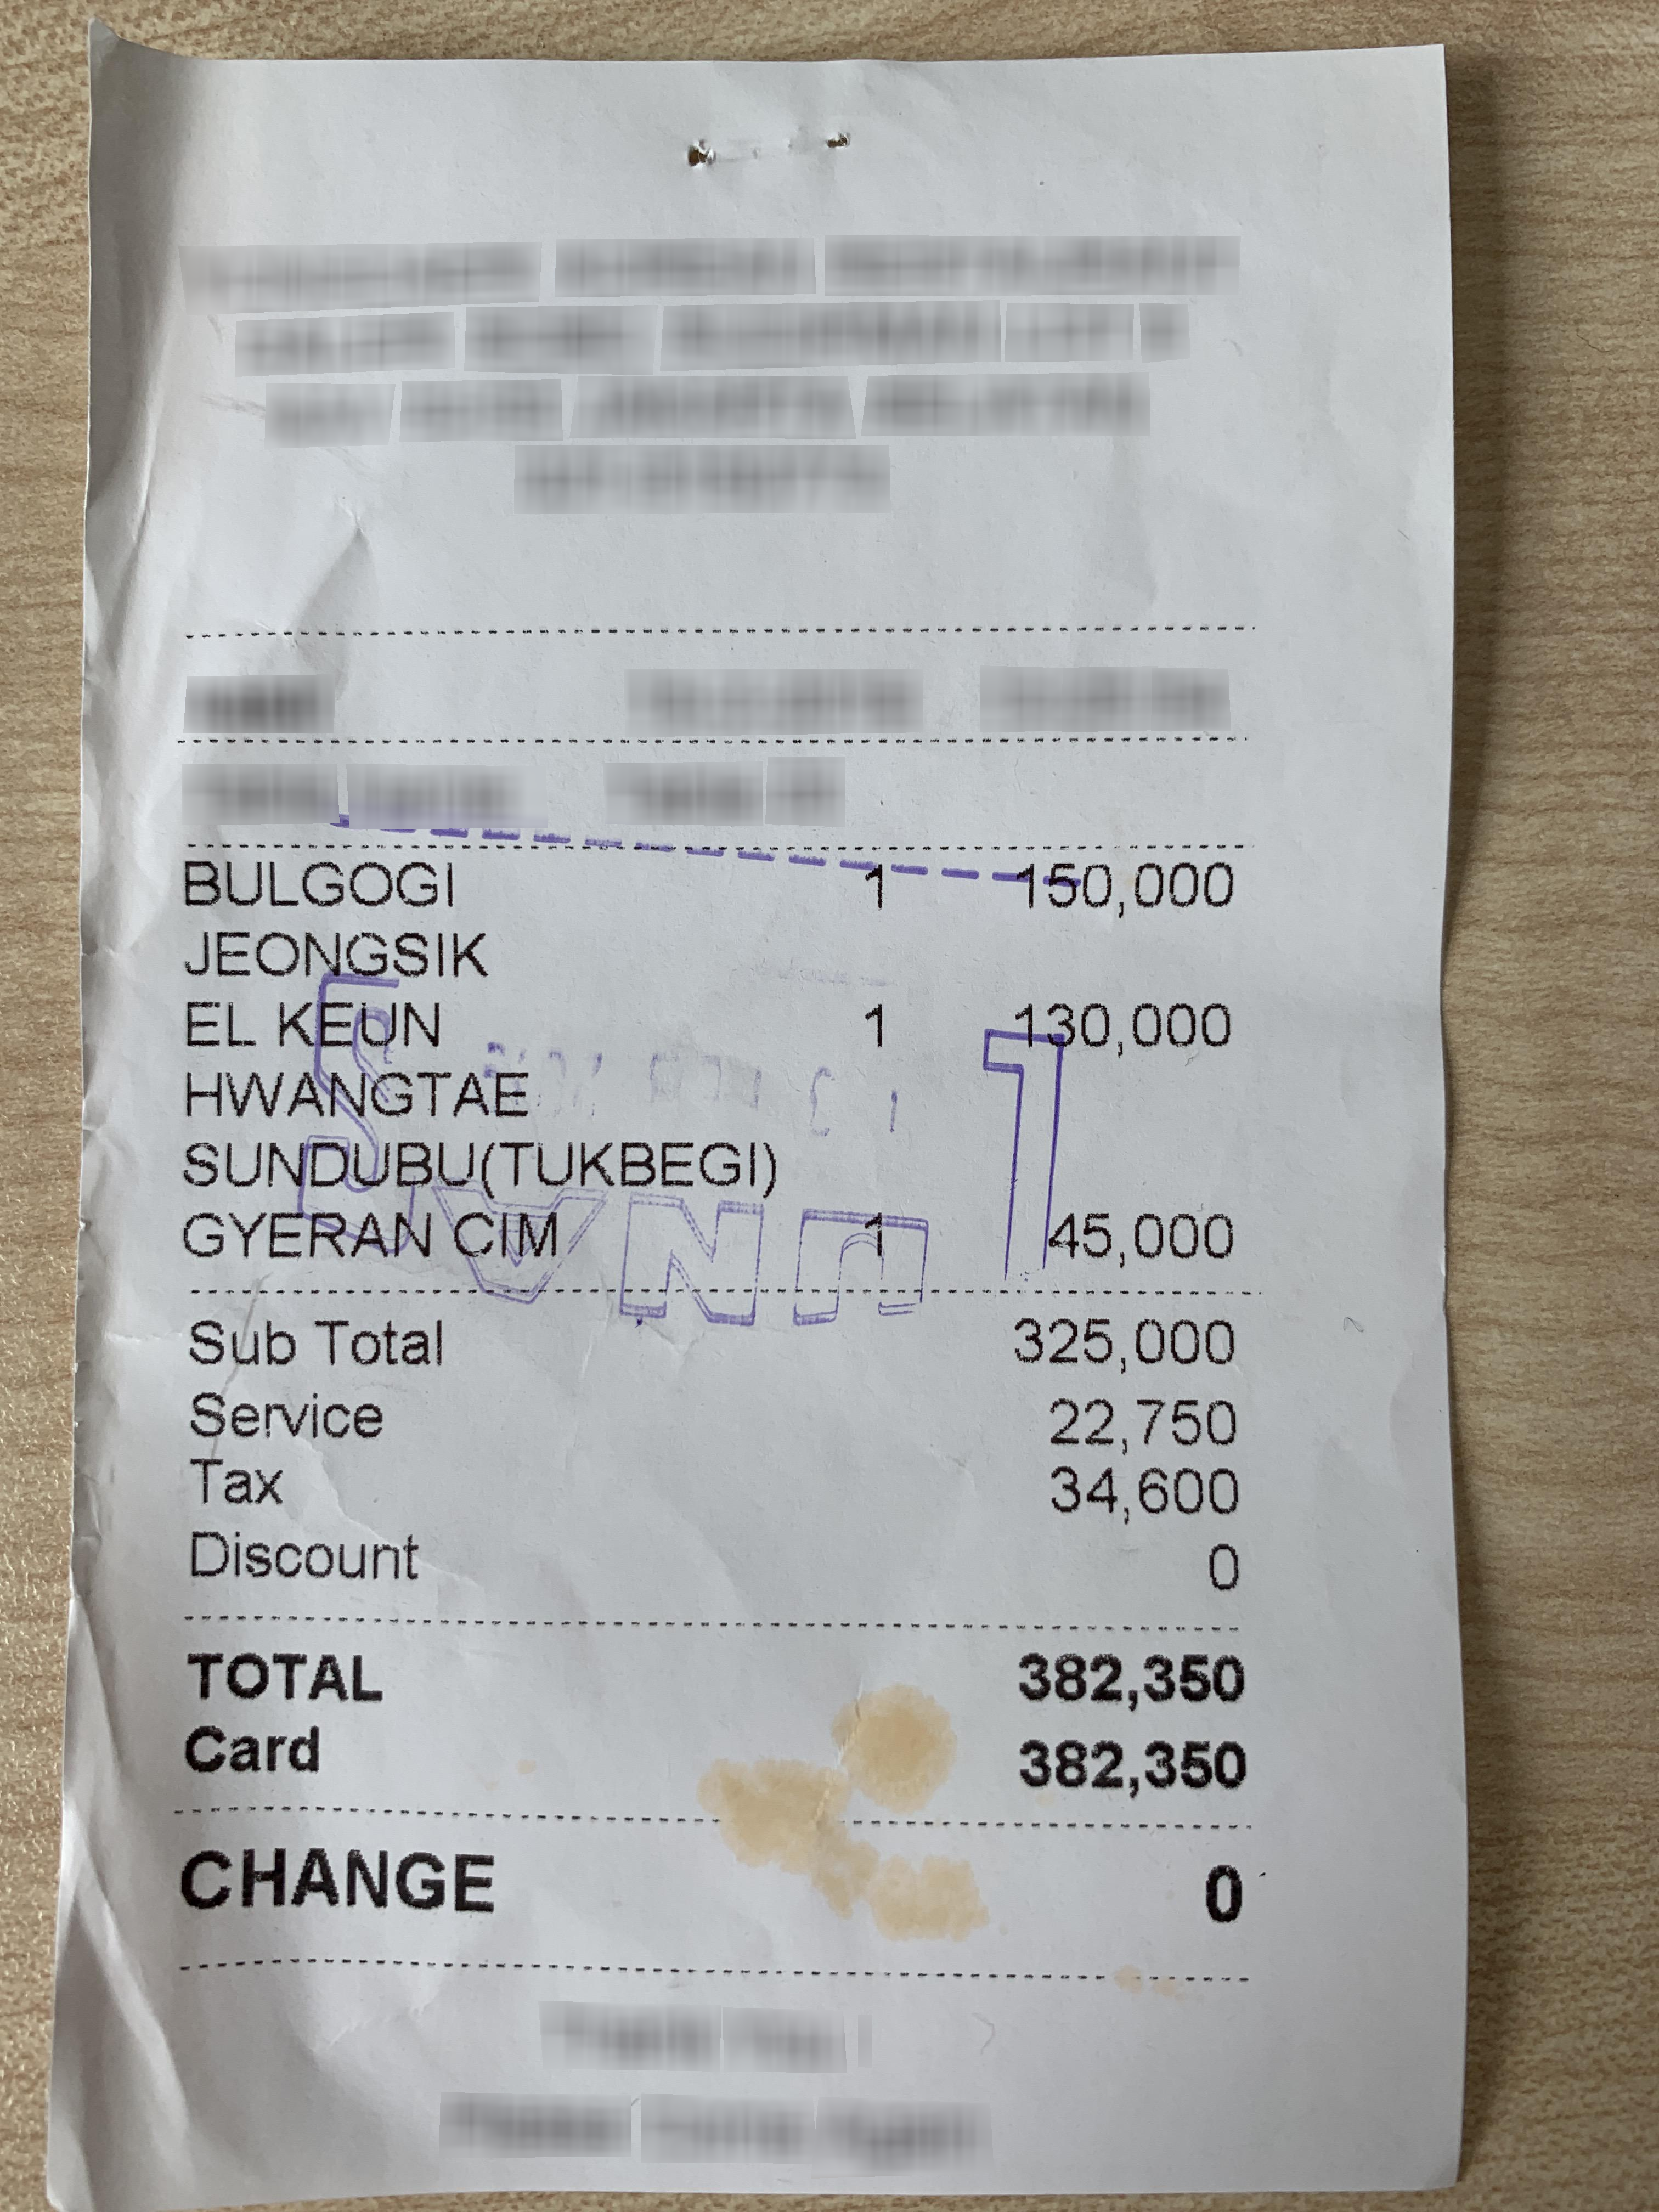
Number of items: 3
Subtotal: 325,000
Service charge: 22,750
Tax: 34,600
Total: 382,350
OCR text regions:
text: BULGOGI
text: JEONGSIK
text: 1
text: 150,000
text: EL
text: KEUN
text: HWANGTAE
text: 1
text: 130,000
text: SUNDUBU(TUKBEGI)
text: GYERAN
text: CIM
text: 1
text: 45,000
text: Sub
text: Total
text: 325,000
text: Service
text: 22,750
text: Tax
text: 34,600
text: Discount
text: 0
text: TOTAL
text: 382,350
text: Card
text: 382,350
text: CHANGE
text: 0